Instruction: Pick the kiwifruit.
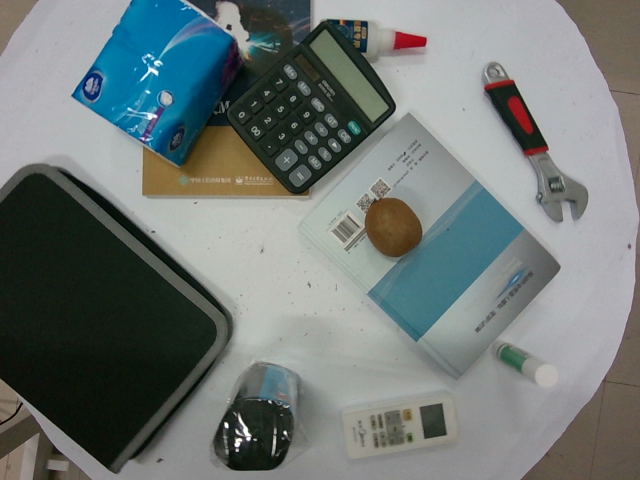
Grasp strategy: vertical